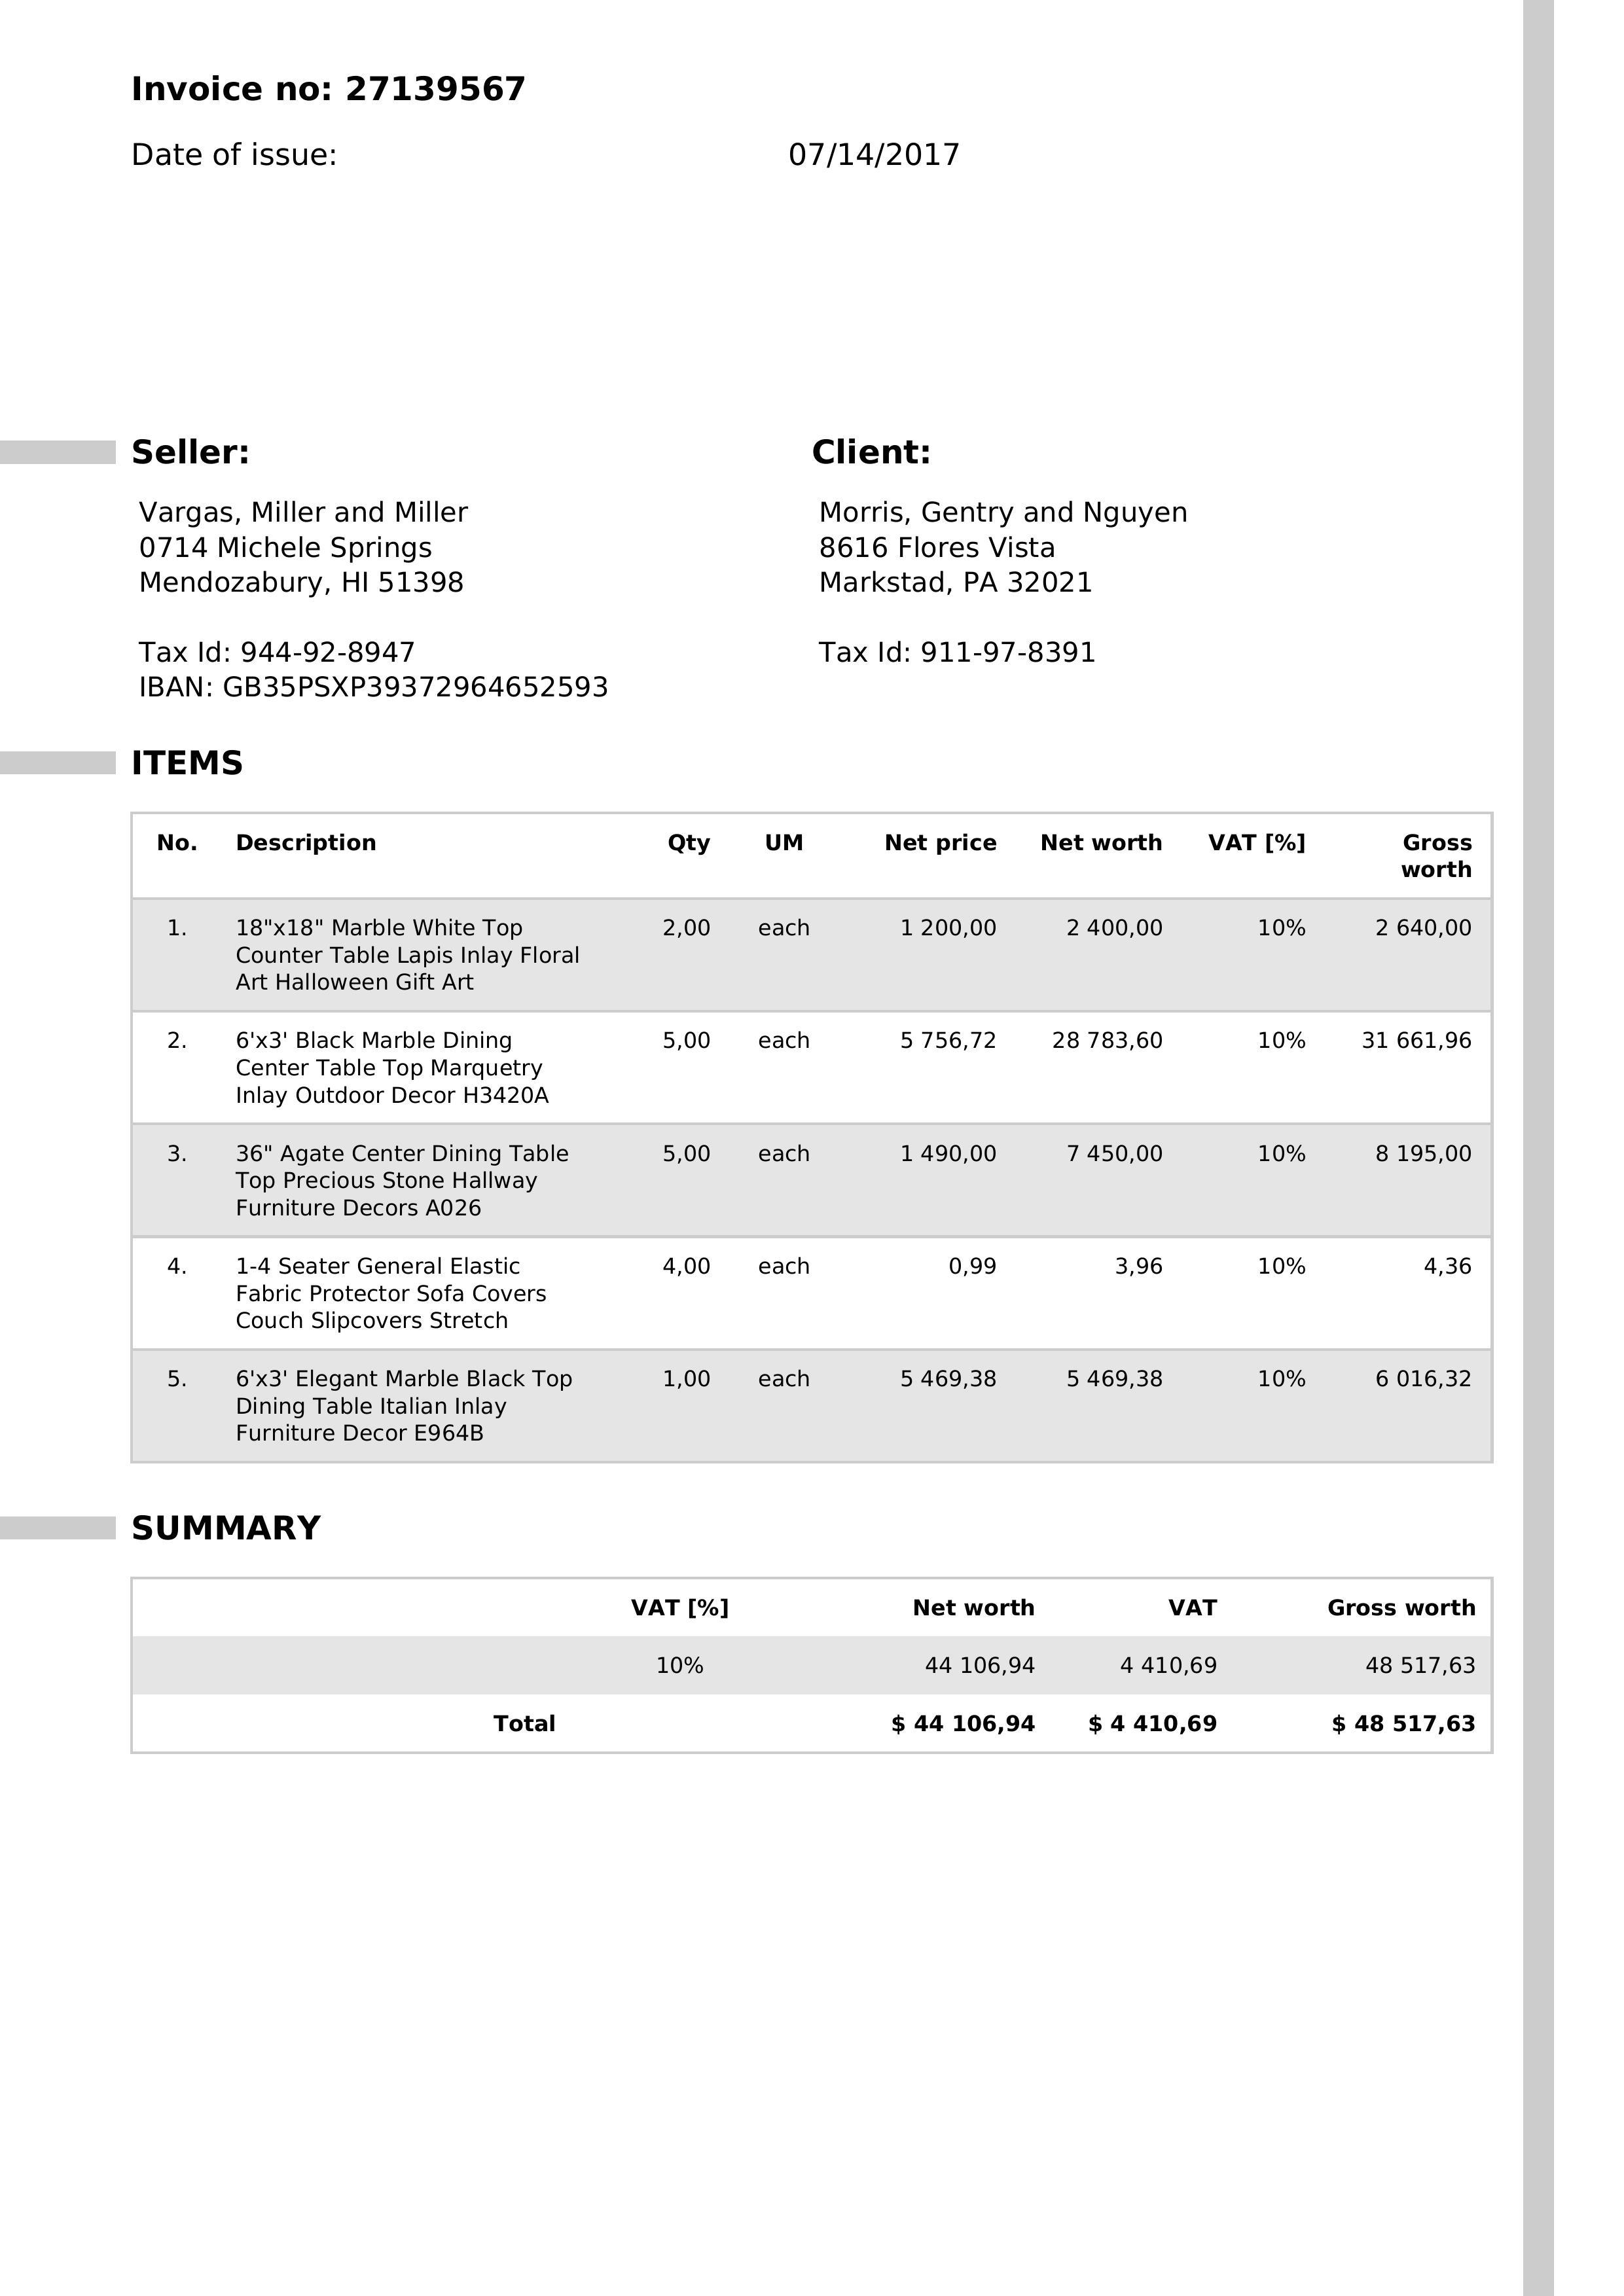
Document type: Invoice